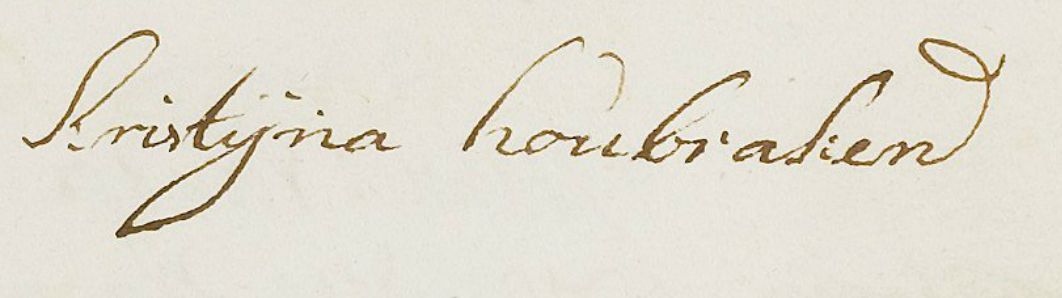
Signature of: christina houbraken